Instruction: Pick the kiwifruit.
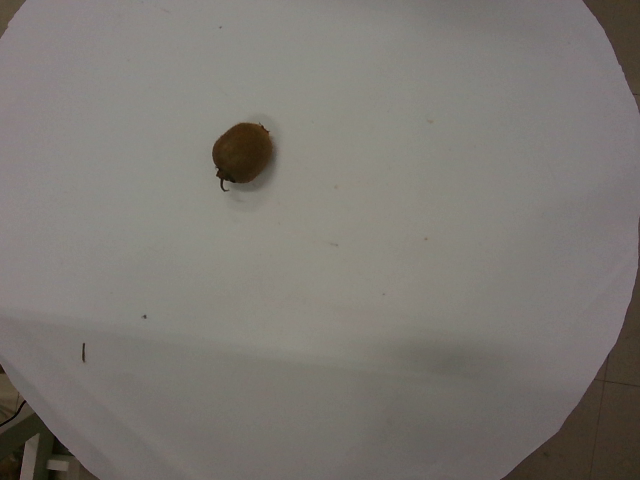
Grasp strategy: vertical